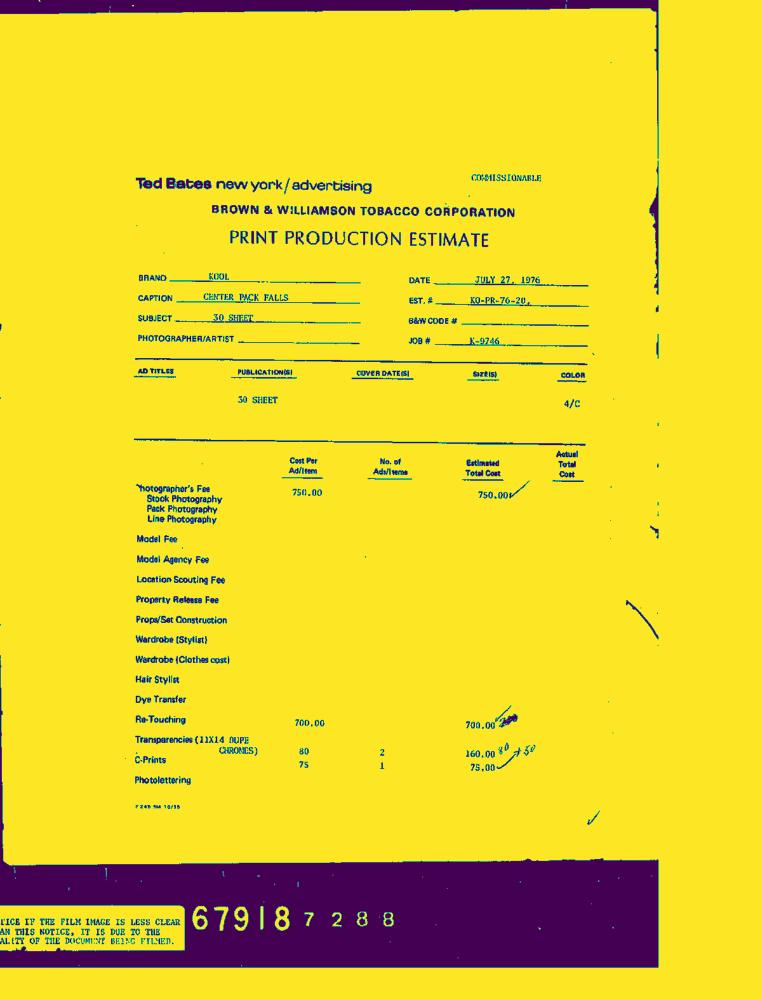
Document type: Invoice-Doc